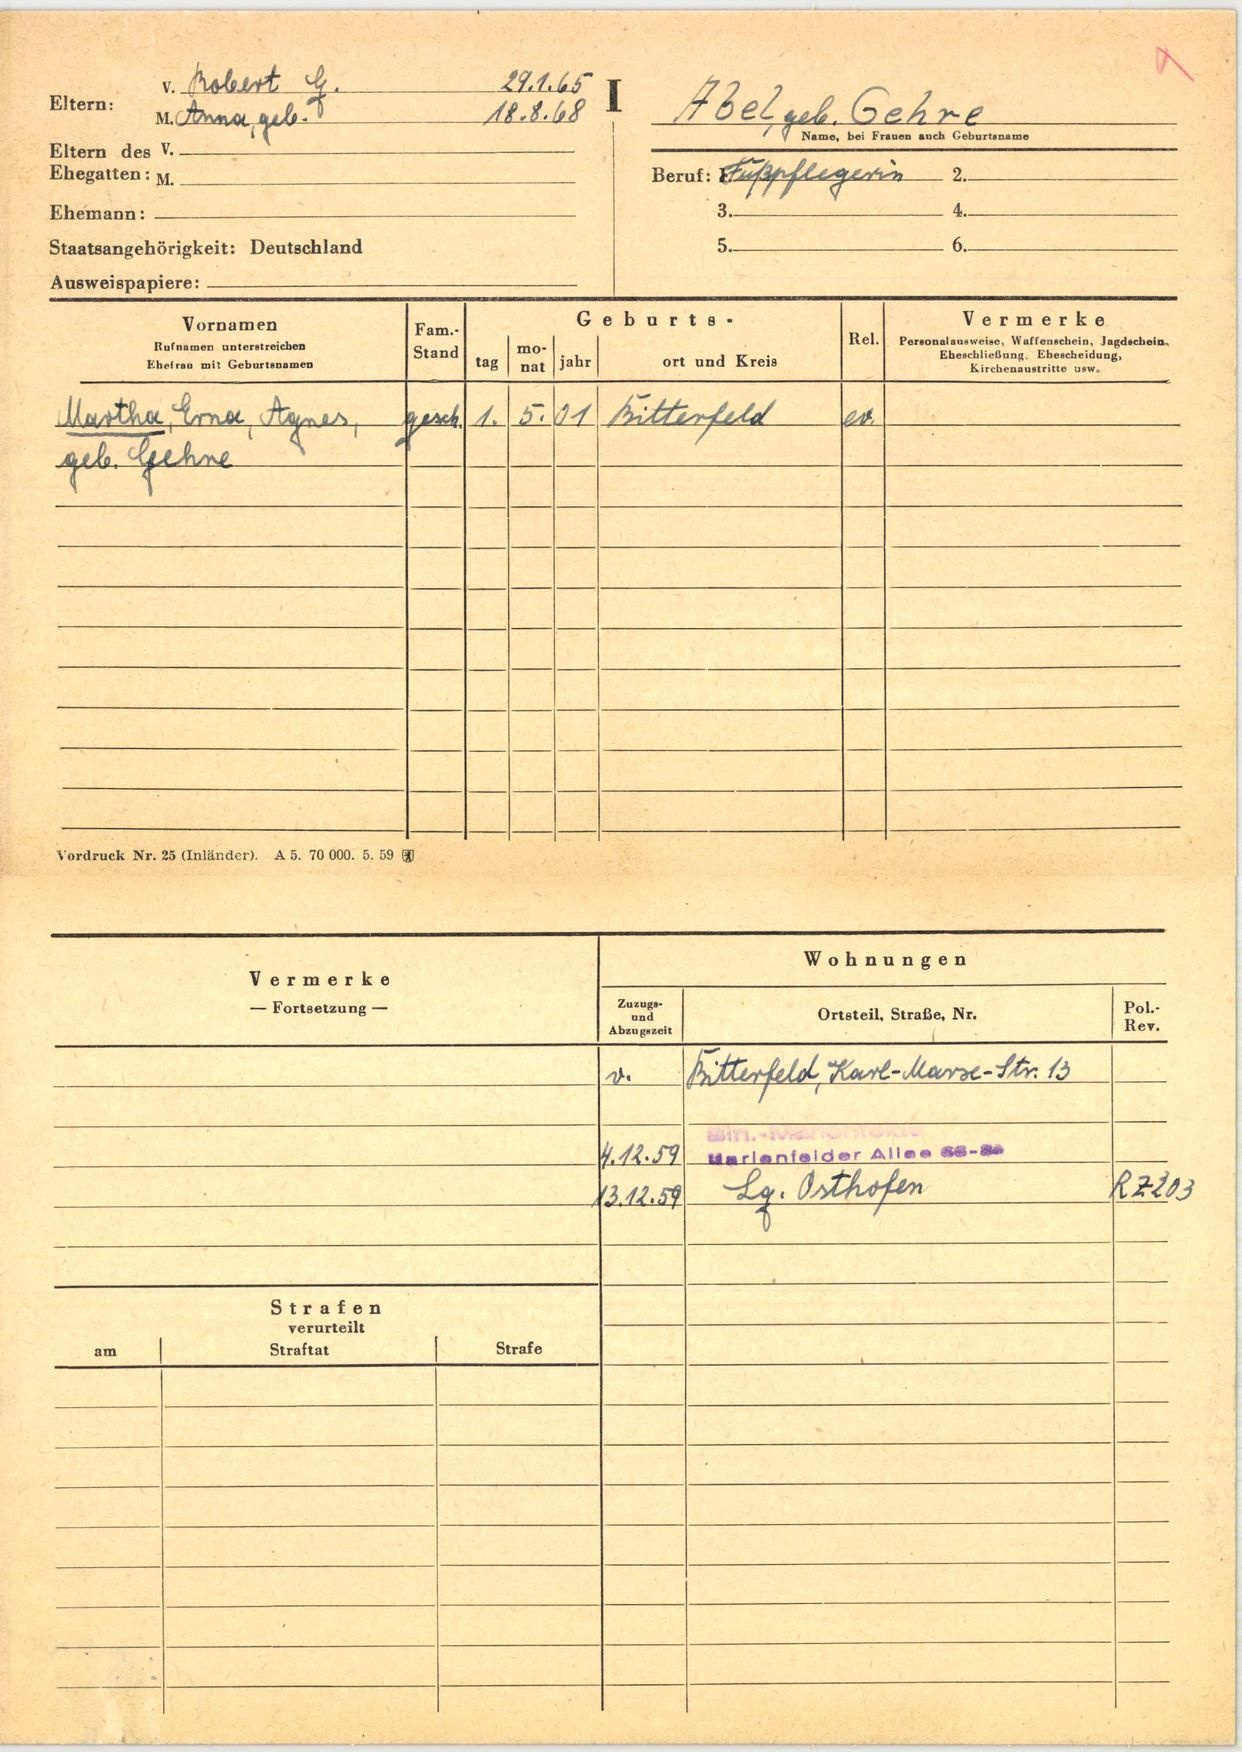
Abel, geb. Gehre